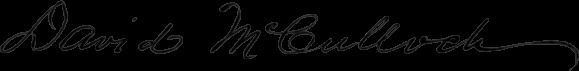
Signature of: david mcculloch